Question: Which state is mentioned in the document?
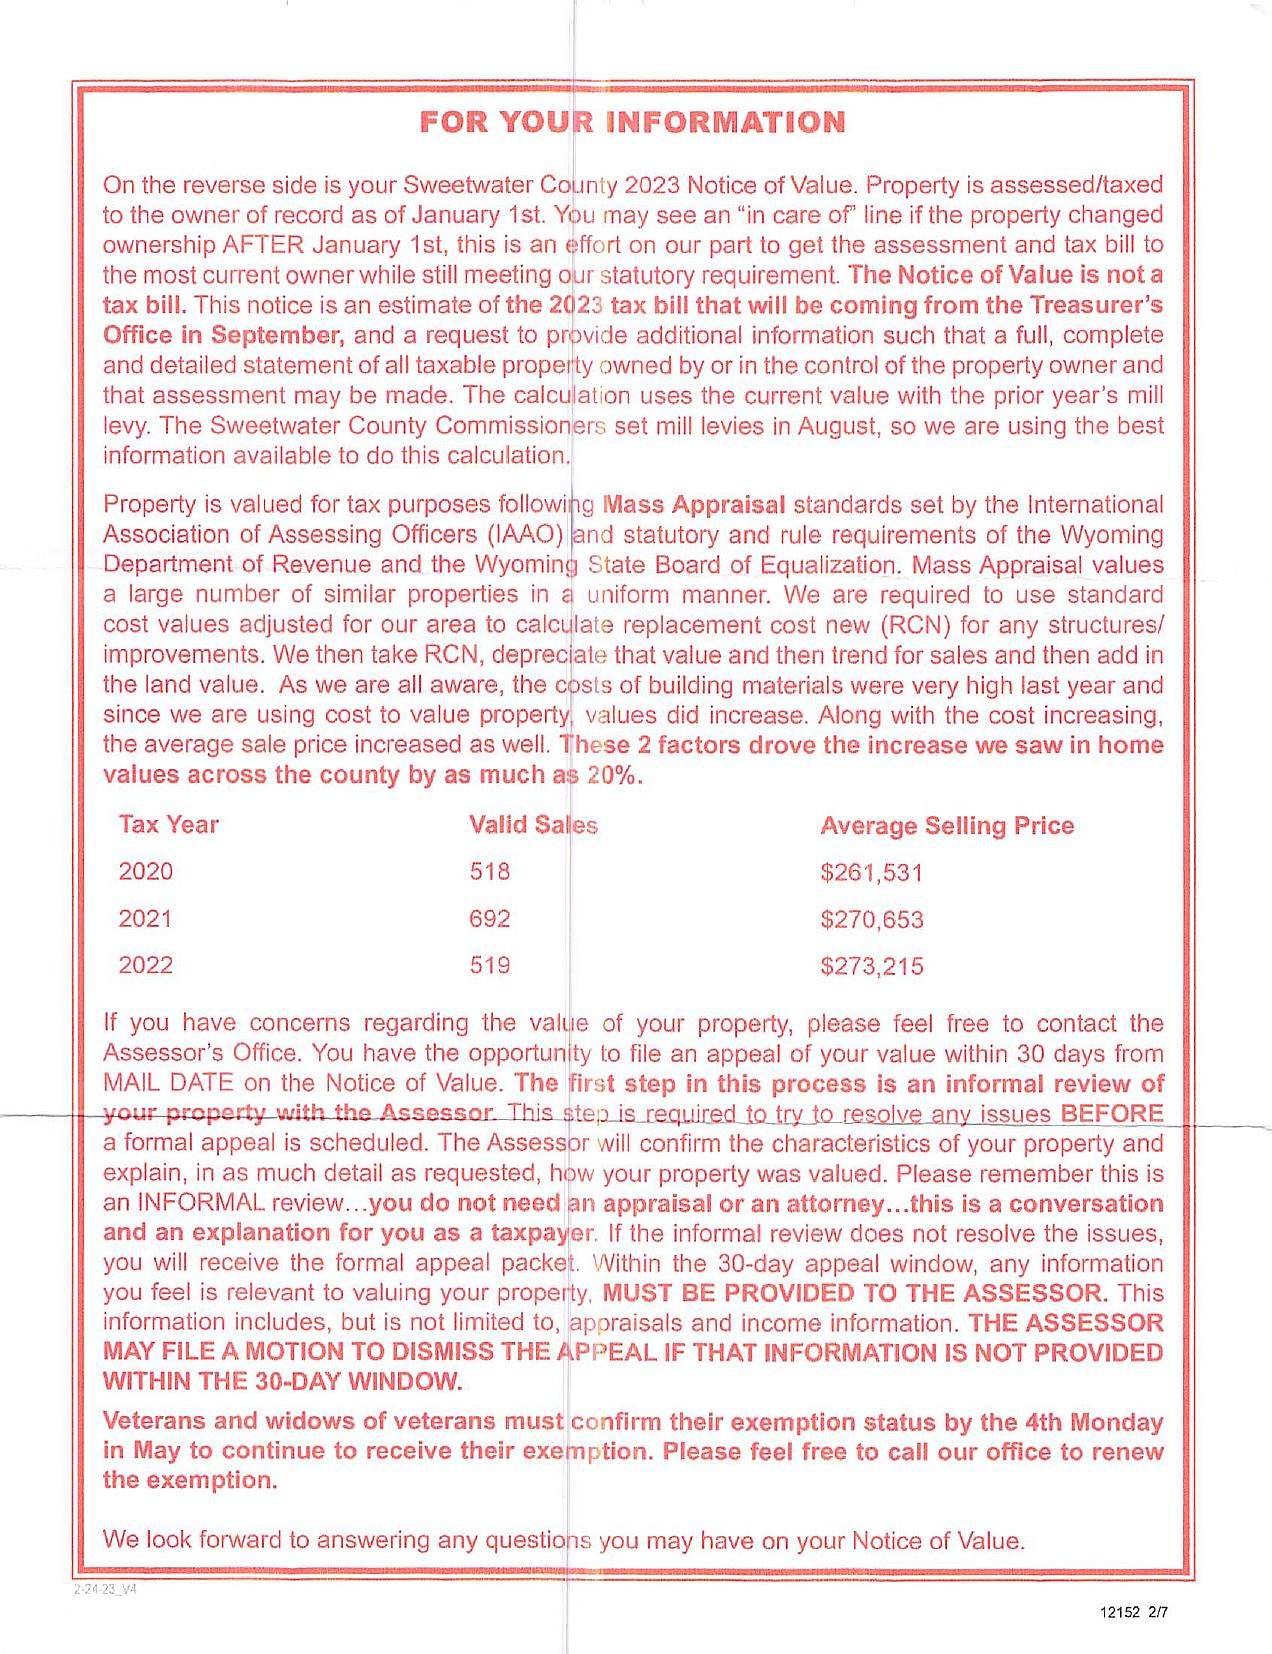
Answer: "Wyoming"